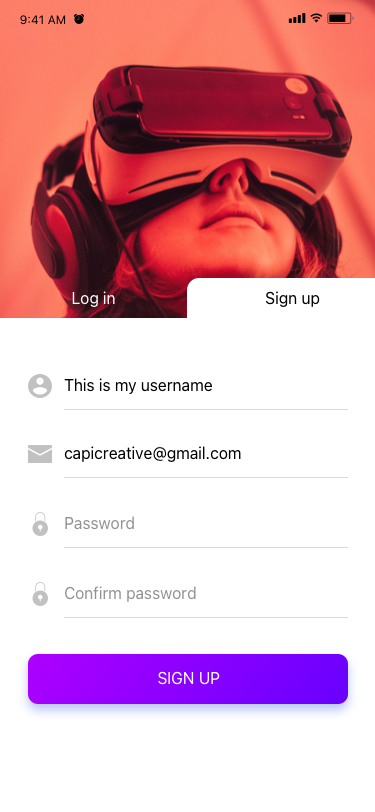
Text in this UI design:
This is my username
capicreative@gmail.com
Password
Confirm password
SIGN UP
9:41 AM
Log in
Sign up